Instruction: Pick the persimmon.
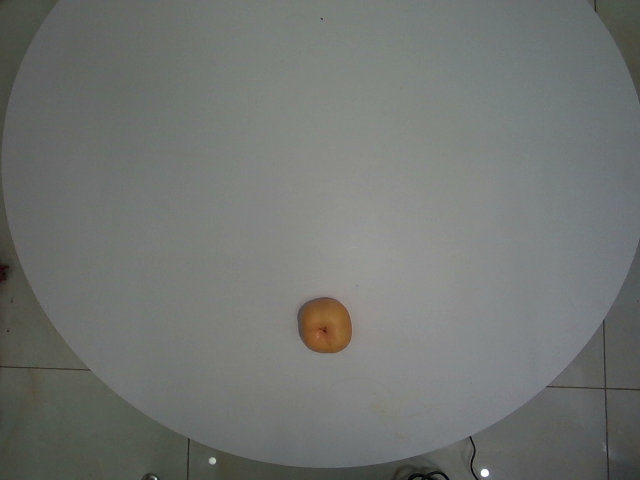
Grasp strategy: vertical